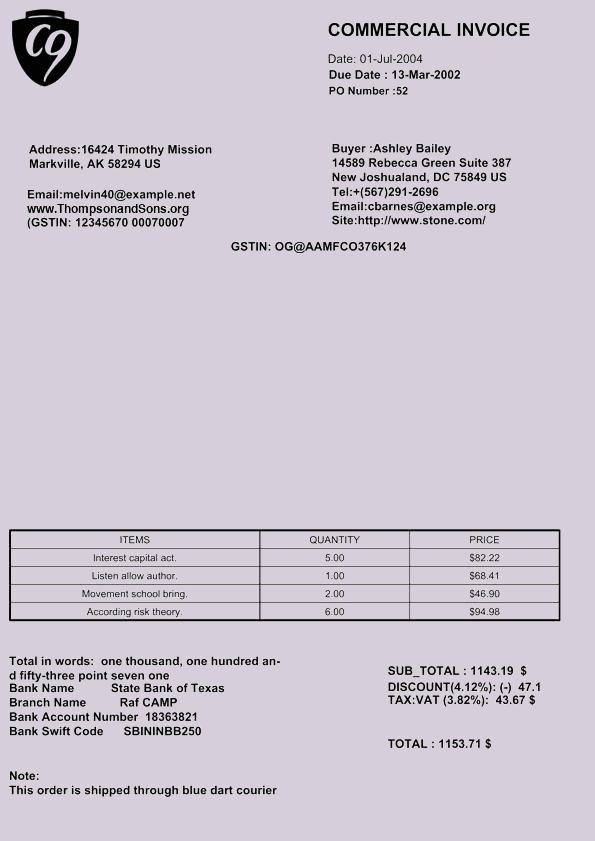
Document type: Invoice